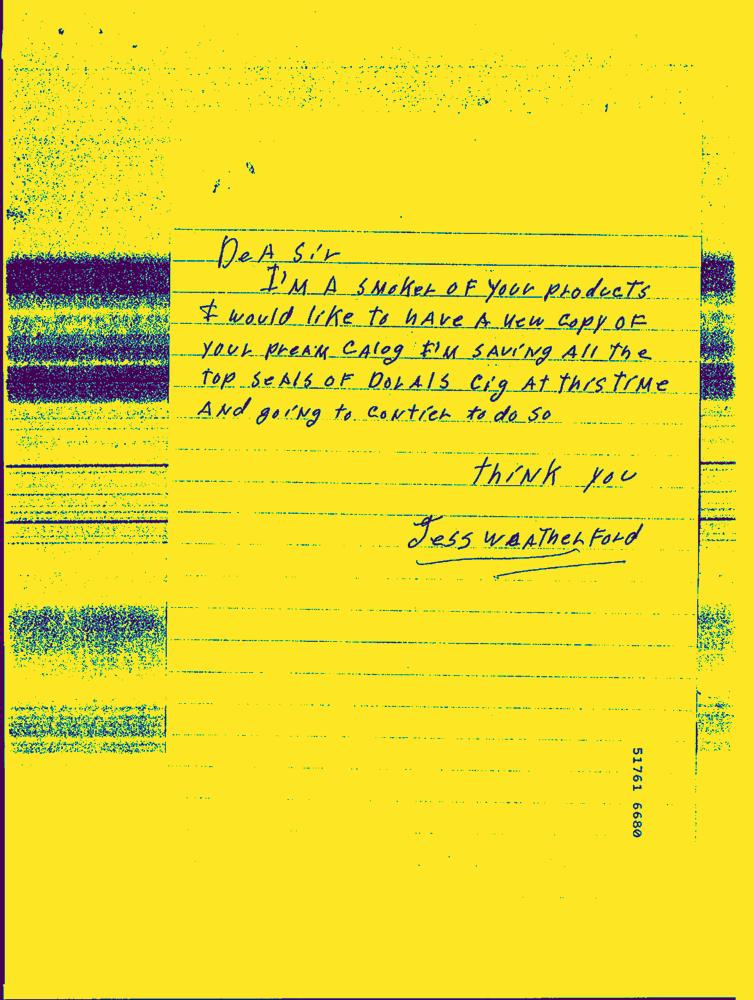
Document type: Hand-Written